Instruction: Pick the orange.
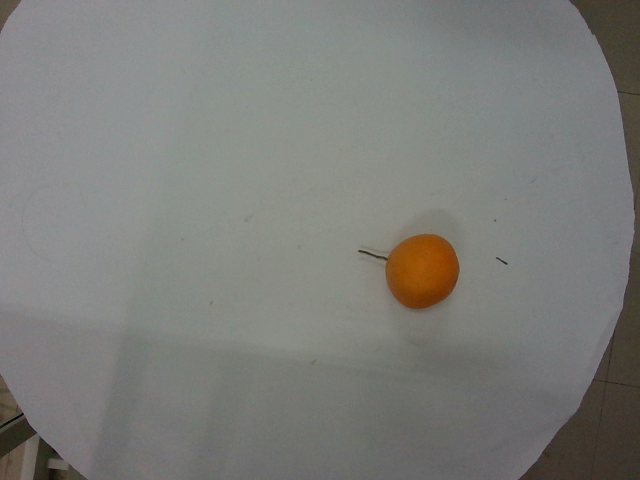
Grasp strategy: vertical